Question: What type of tax is indicated in the document, personal property or real estate?
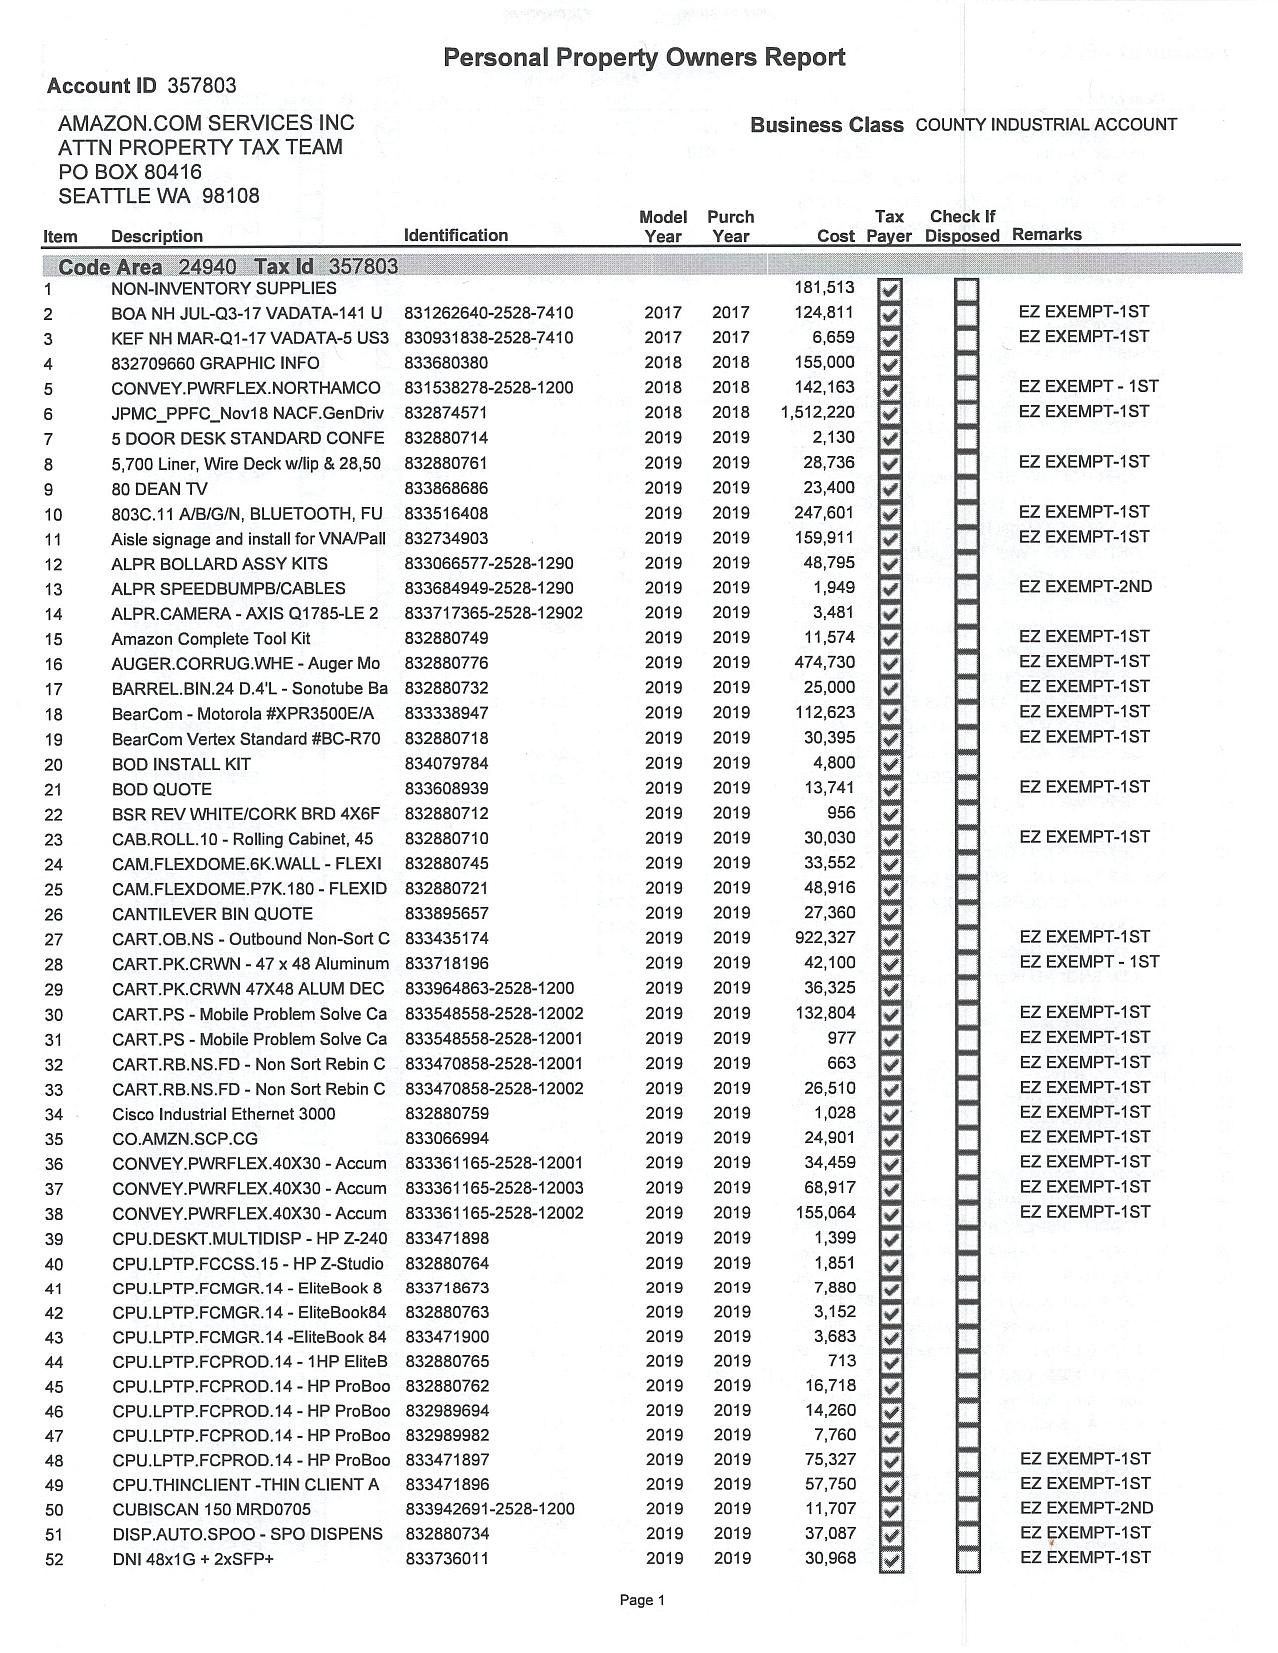
Answer: "Personal Property"